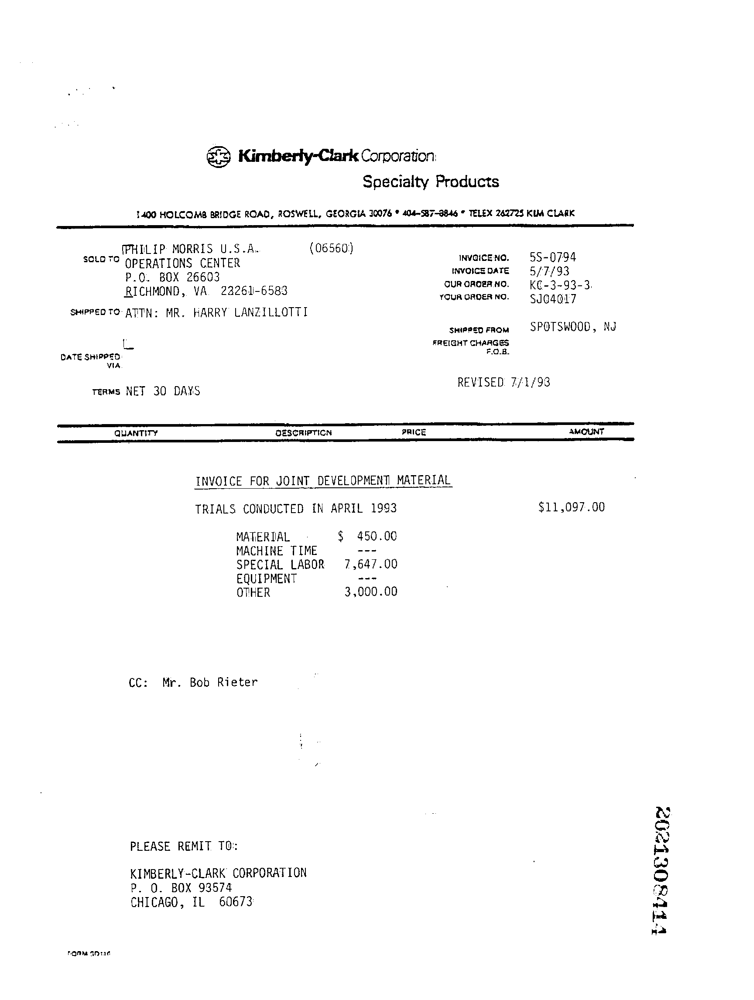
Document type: Invoice